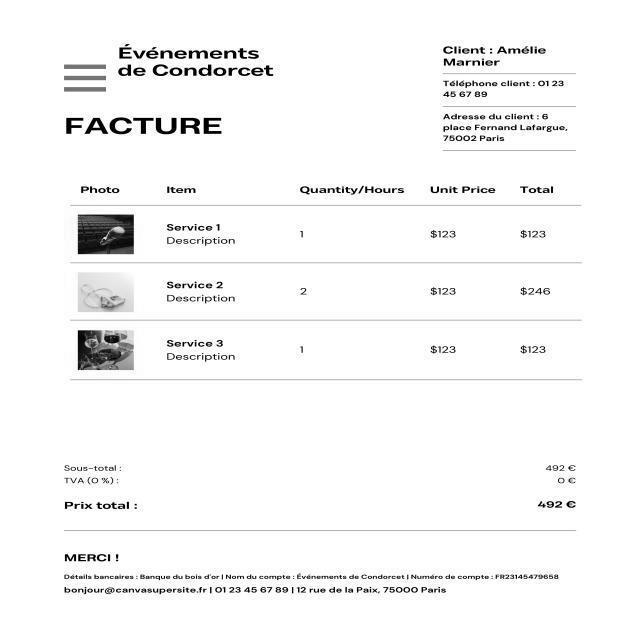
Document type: Invoice